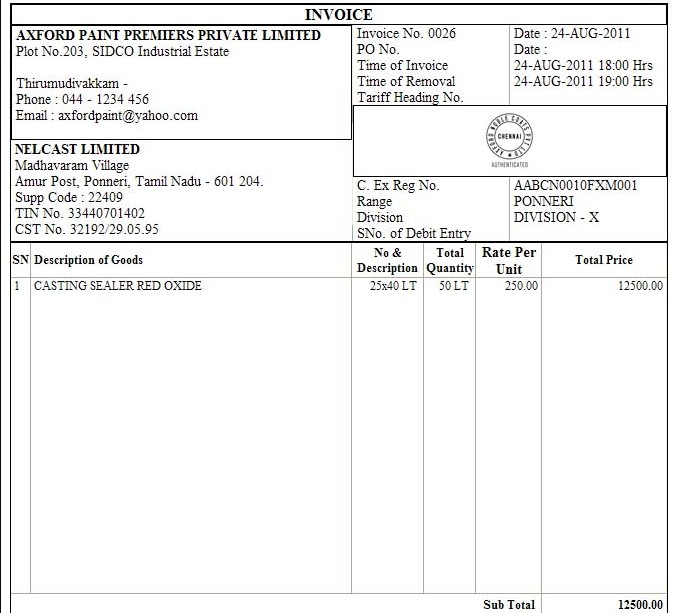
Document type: Invoice